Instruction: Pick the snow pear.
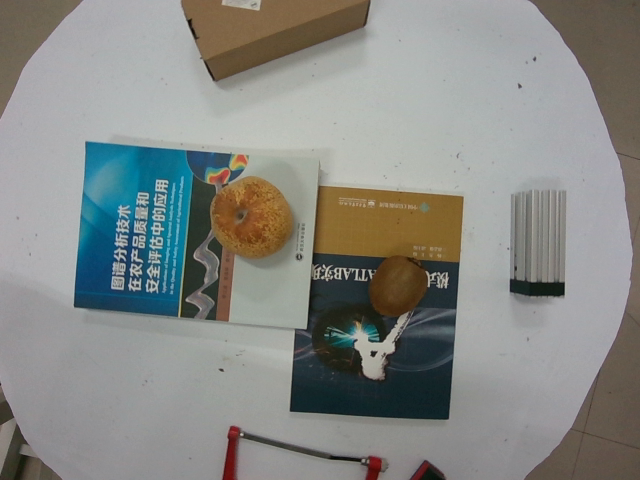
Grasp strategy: vertical